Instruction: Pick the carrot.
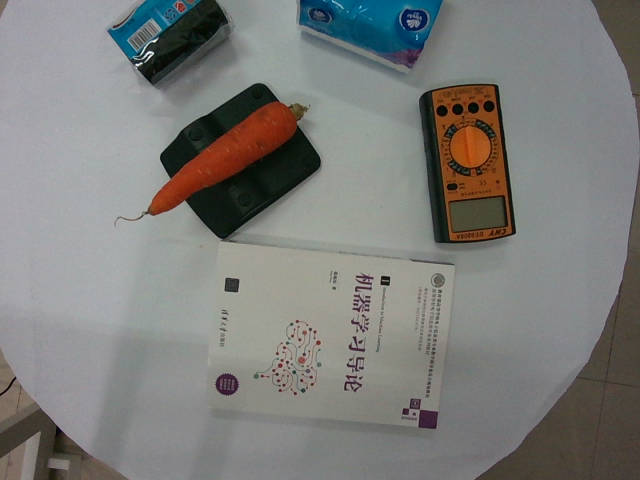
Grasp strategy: vertical